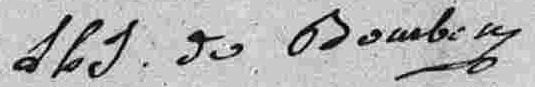
Signature of: louis henri prince of condé